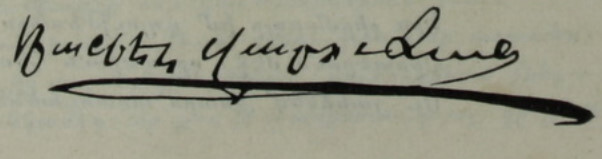
Signature of: daniel varujan